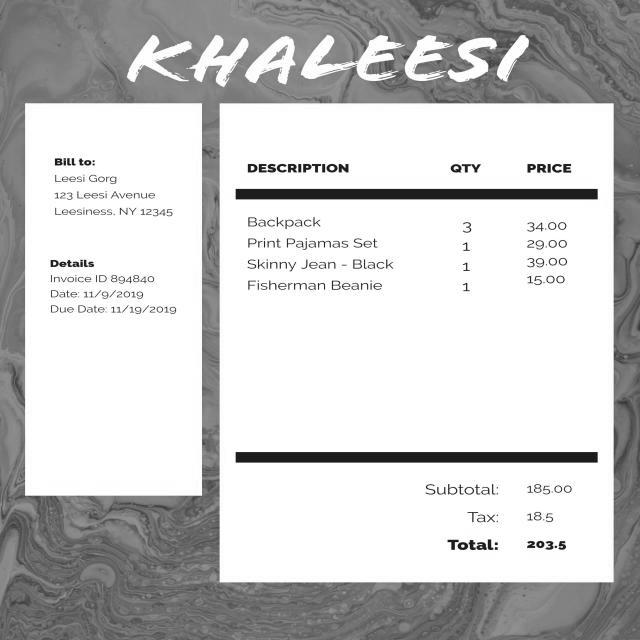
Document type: Invoice